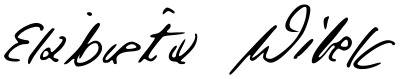
Signature of: elżbieta witek